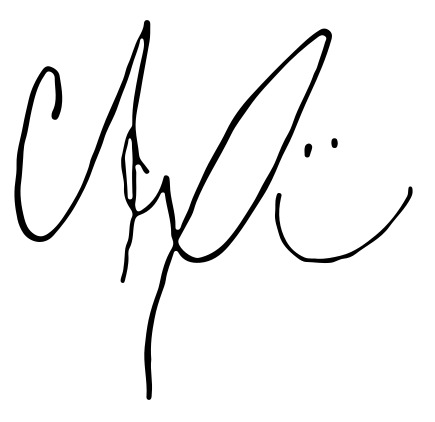
Signature of: christina grimmie